Question: What is the suspected problem?
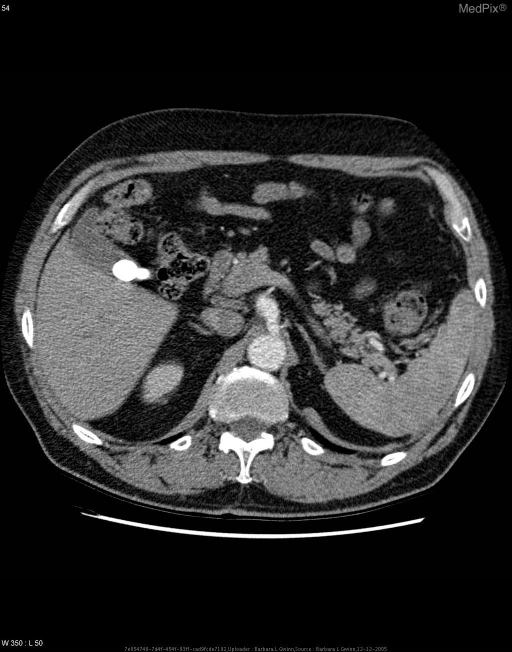
Answer: The findings suggest A 4.5cm x 2cm fusiform aneurysm of the celiac artery located 1cm from the origin with extensive mural thrombus just distal to the aneurysm.. Celiac artery aneurysm on CT w/contrast axial and sagittal planes.  Some calcification of the aneurysm with mural thrombus distally.. The patient might have a history of 72 yo man with celiac aneurysm noted on screening virtual colonography..